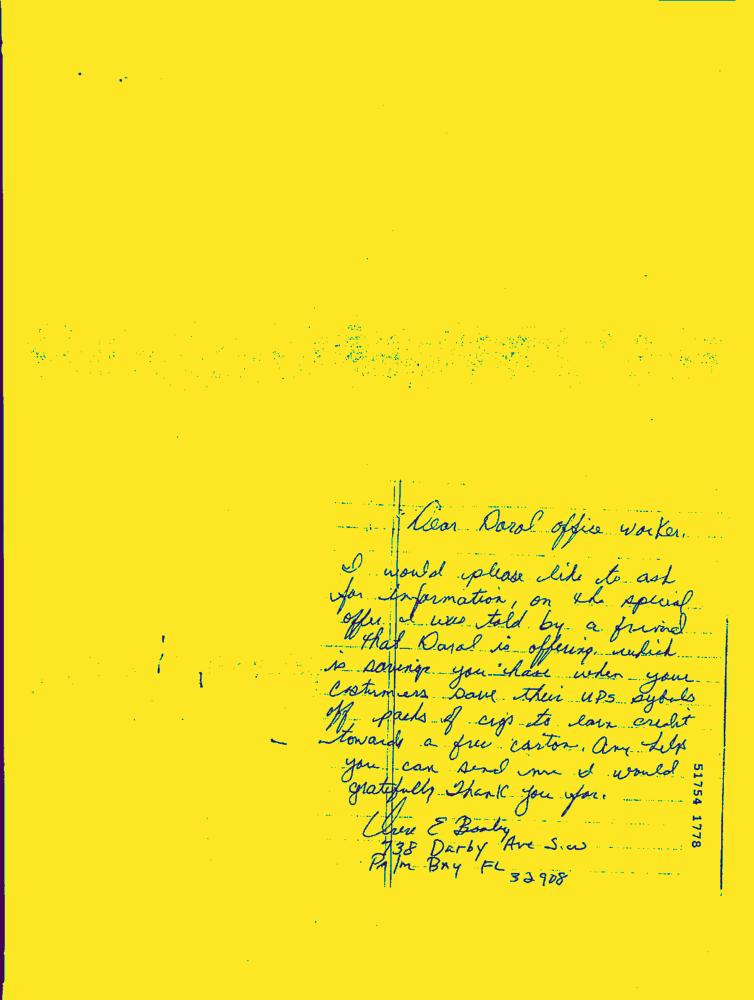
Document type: Hand-Written